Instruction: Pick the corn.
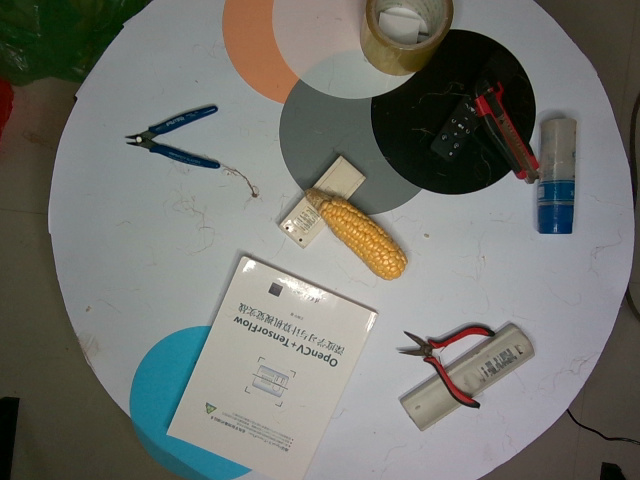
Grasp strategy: vertical